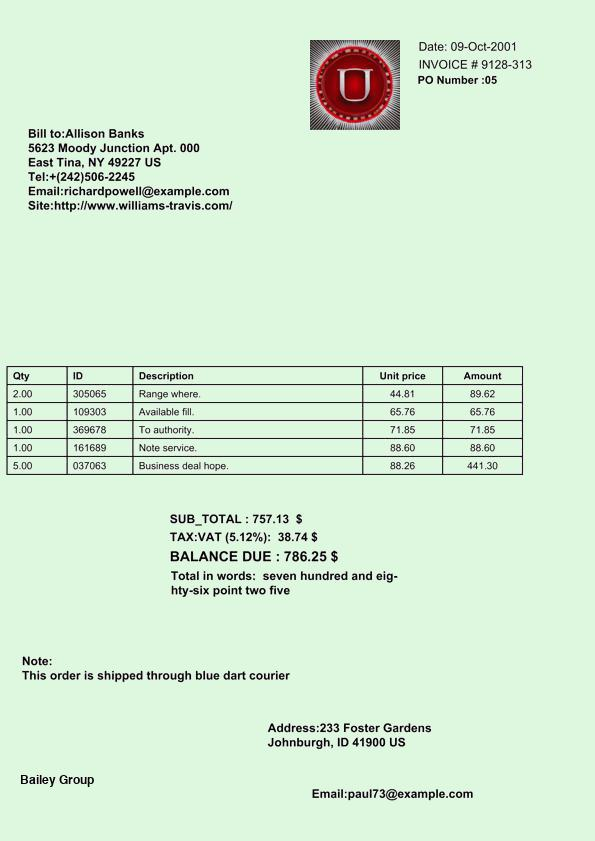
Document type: Invoice